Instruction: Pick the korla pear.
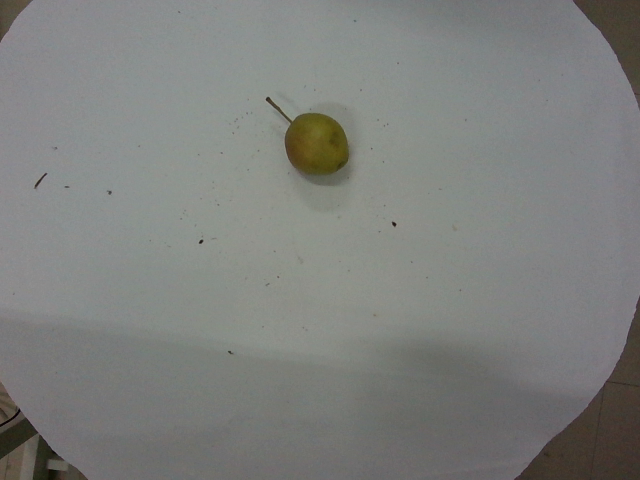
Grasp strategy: vertical